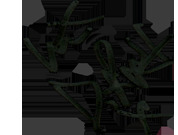
Signature of: mike dirnt